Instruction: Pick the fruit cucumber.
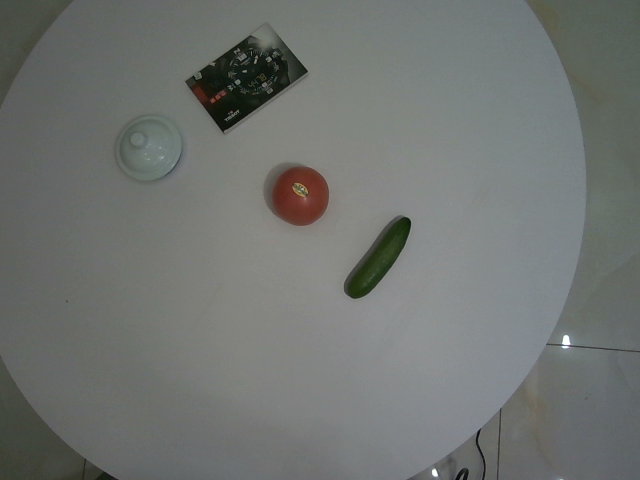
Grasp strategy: vertical